Identify and extract the amount in words, amount in numbers, payee name, cheque date, and bank name from the image.
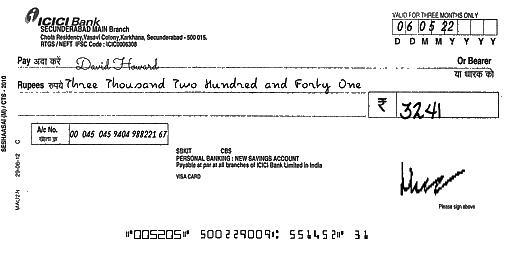
amt_in_words: Three Thousand Two Hundred and Forty One
amt_in_figures: 3241
payee_name: David Howard
bank_name: ICICI Bank
cheque_date: 06/05/22